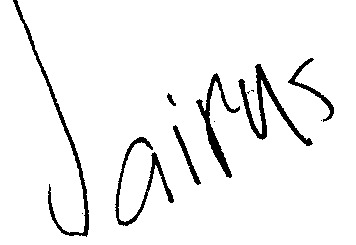
Signature of: jairus aquino